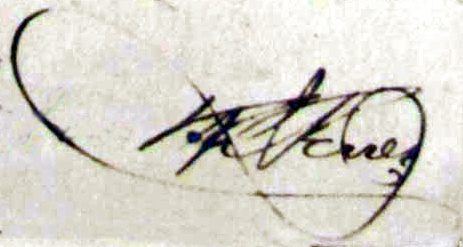
Signature of: francisco ferrer